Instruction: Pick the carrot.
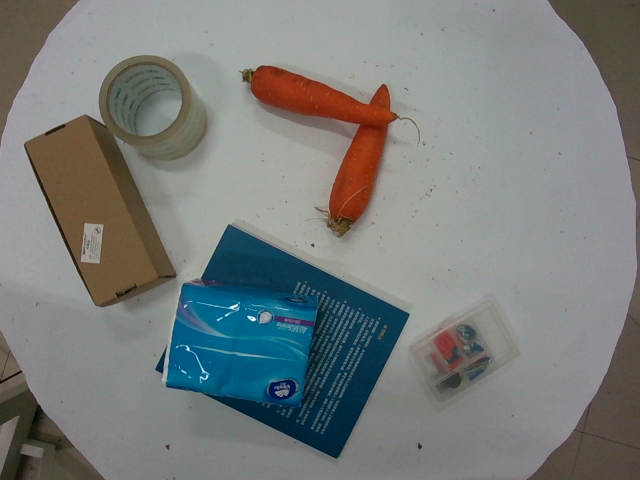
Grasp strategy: vertical